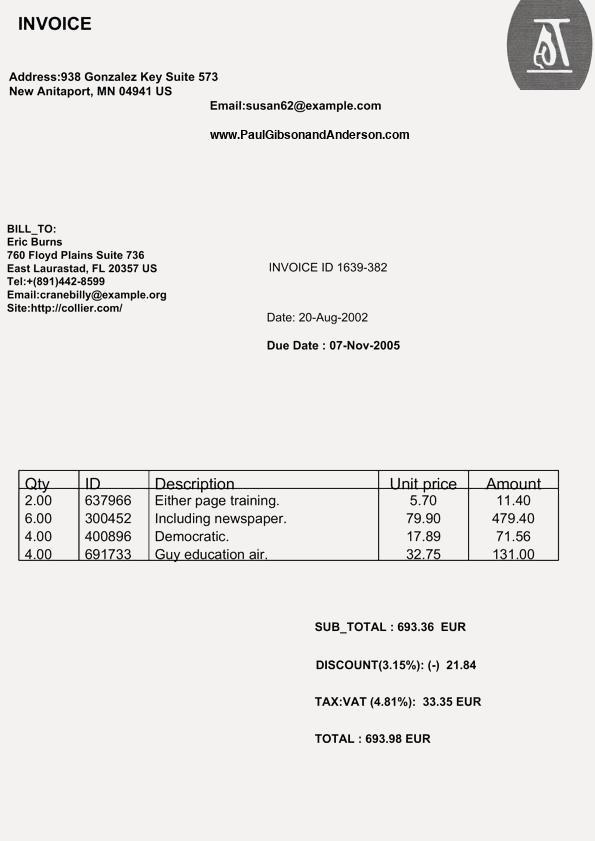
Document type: Invoice